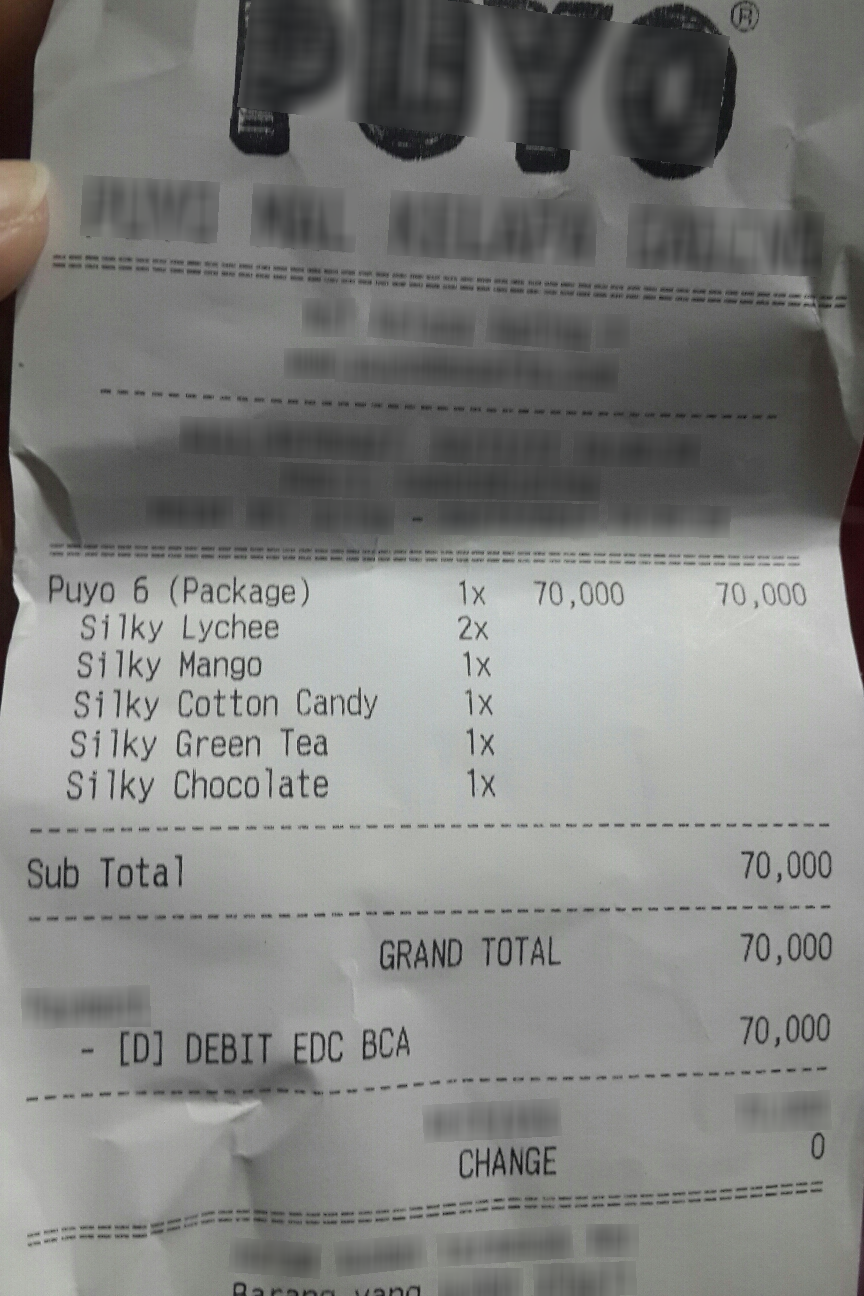
Extraction:
receipt: line_items: name: Puyo 6 (Package)
price: 70,000
qty: 1x
name: Si1ky Lychee
qty: 2x
name: Si1ky Mango
qty: 1x
name: Si1ky Cotton Candy
qty: 1x
name: Si1ky Green Tea
qty: 1x
name: Si1ky Chocolate
qty: 1x
subtotal: 70,000
total: 70,000